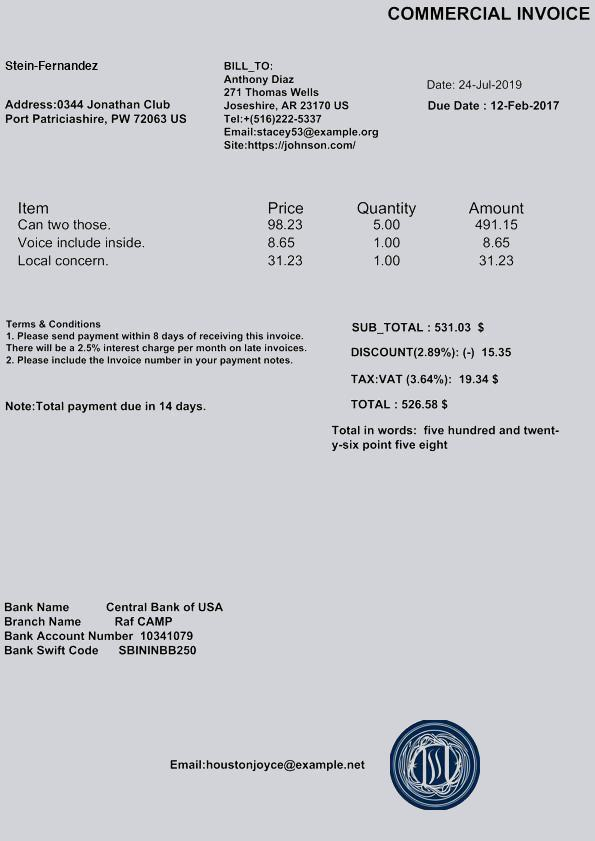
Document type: Invoice